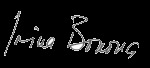
Signature of: irina bokova